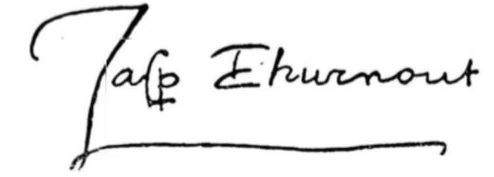
Signature of: jasper van kinschot